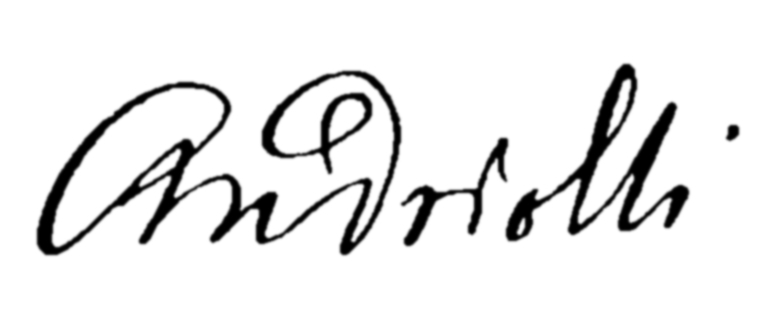
Signature of: michał elwiro andriolli